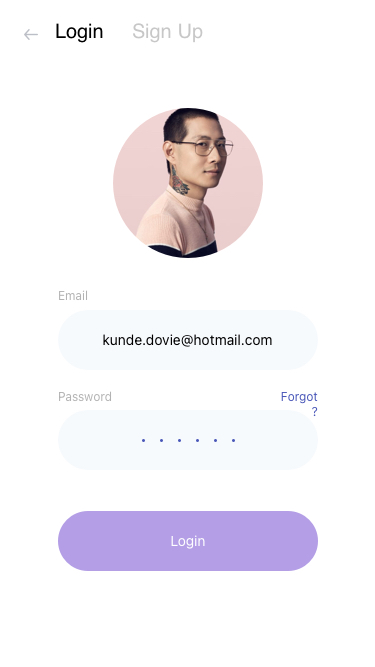
Text in this UI design:
Login
Sign Up
kunde.dovie@hotmail.com
Password
Forgot?
Email